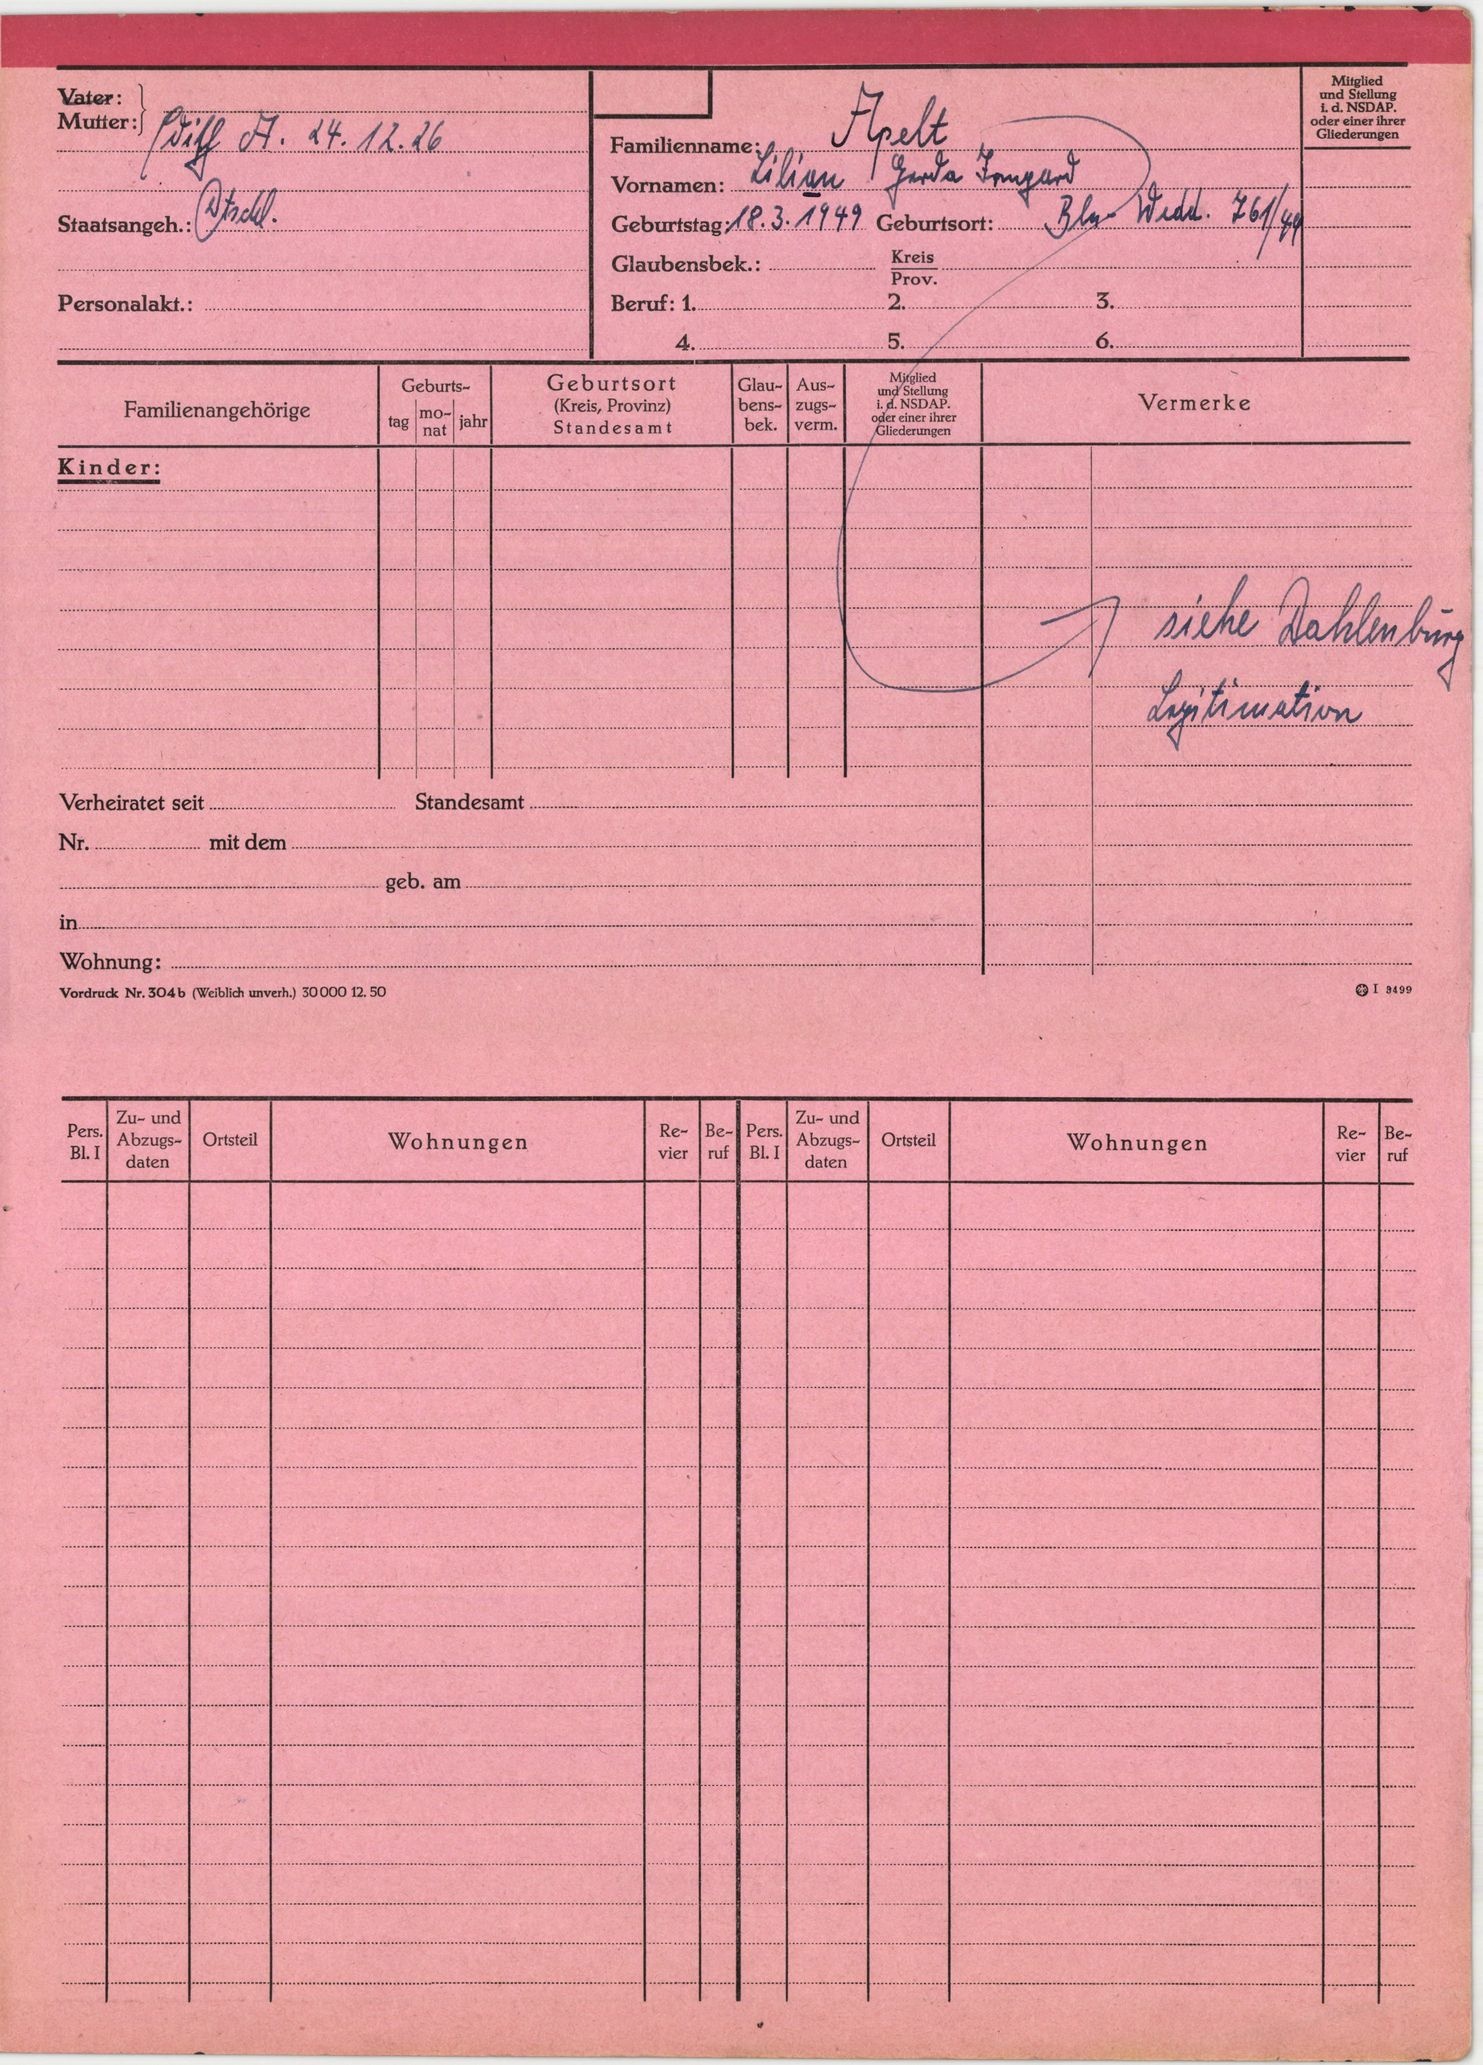
Apelt